Please extract the written amount, numerical amount, recipient's name, date on the cheque, and the bank's name from the image.
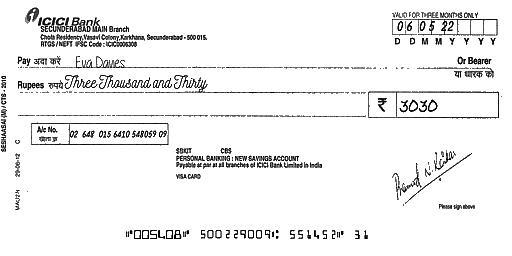
amt_in_words: Three Thousand and Thirty
amt_in_figures: 3030
payee_name: Eva Davies
bank_name: ICICI Bank
cheque_date: 06/05/22